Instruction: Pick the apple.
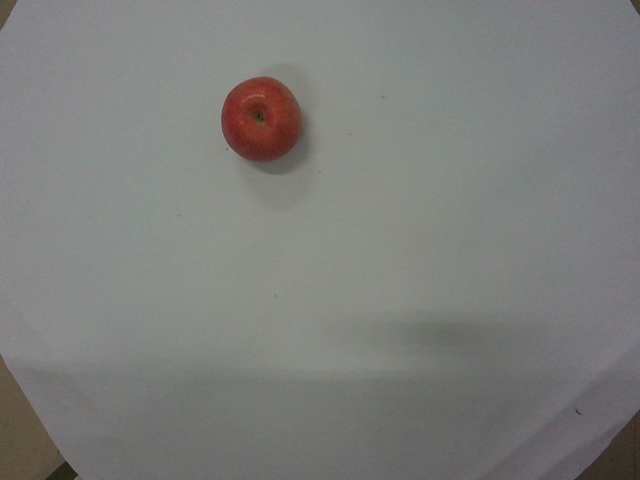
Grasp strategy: vertical